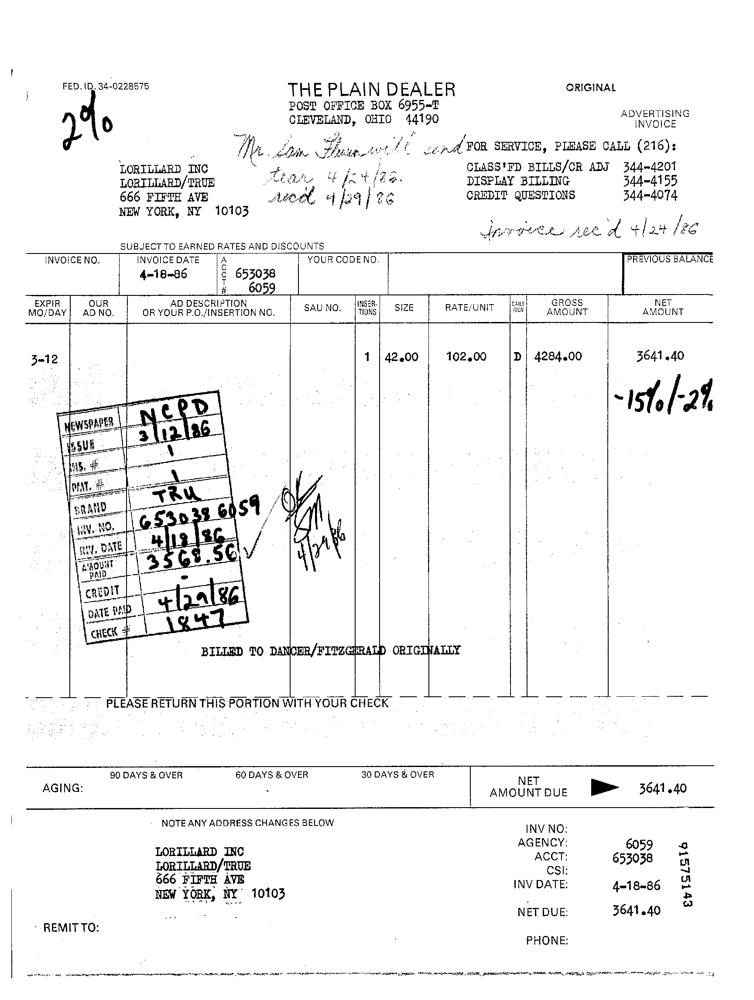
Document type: Invoice